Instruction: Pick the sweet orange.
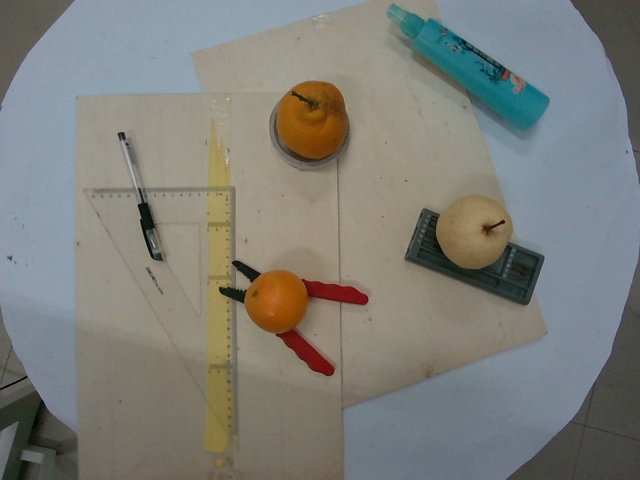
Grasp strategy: vertical